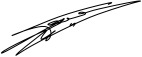
Signature of: wim duisenberg